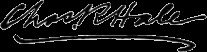
Signature of: charles r hale